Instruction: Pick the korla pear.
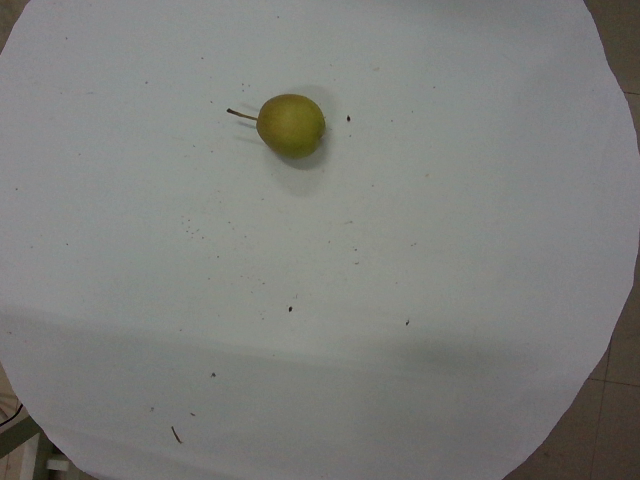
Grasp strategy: vertical